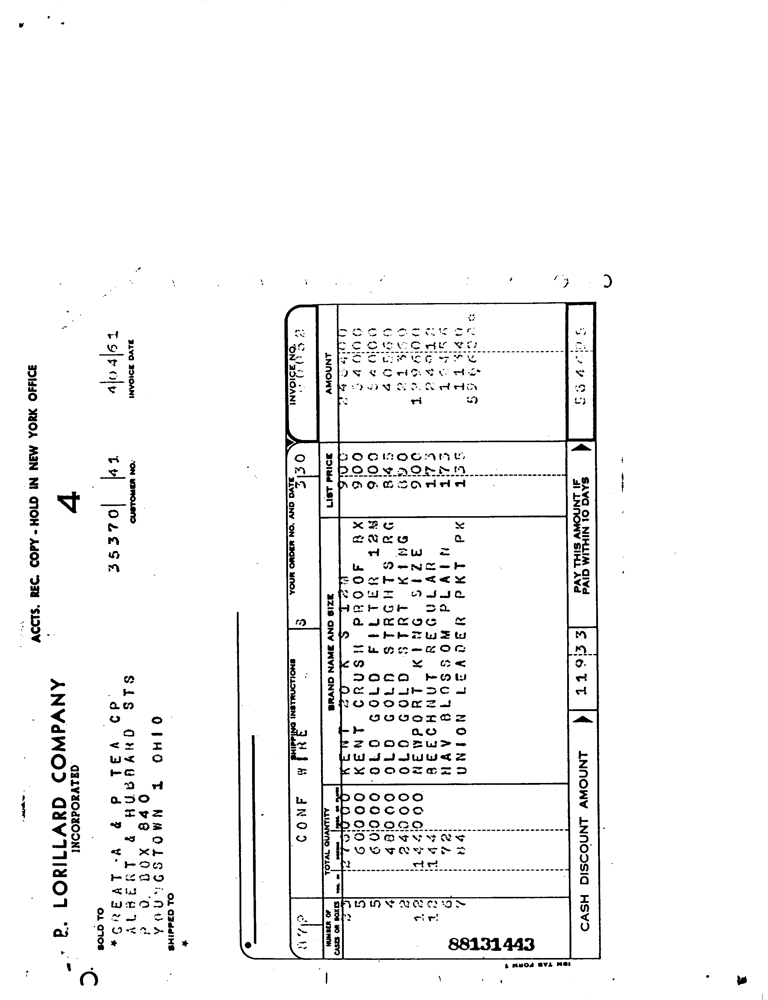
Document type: Invoice